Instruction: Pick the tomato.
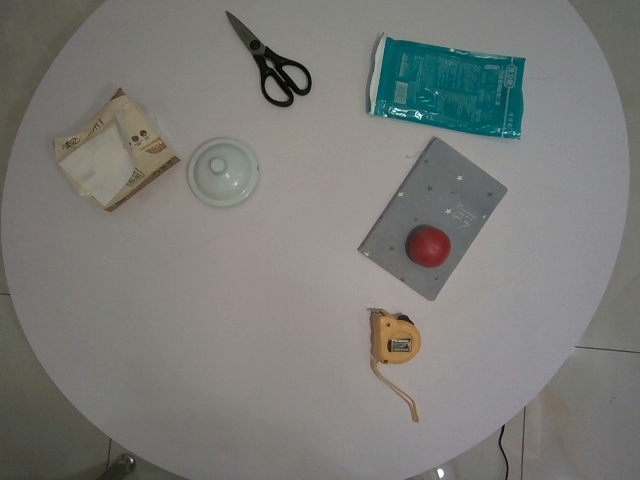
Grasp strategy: vertical